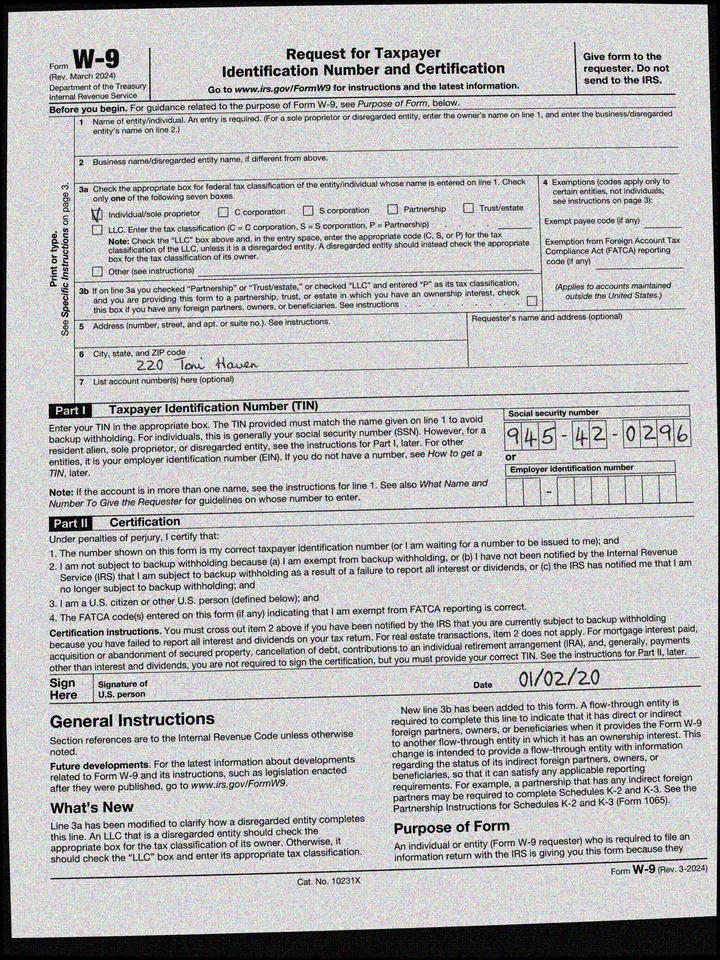
adr1: 220 Toni Haven
cbx: yes
ssn: 945420296
sdt: 01/02/20